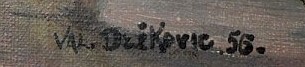
Signature of: valentin držkovic